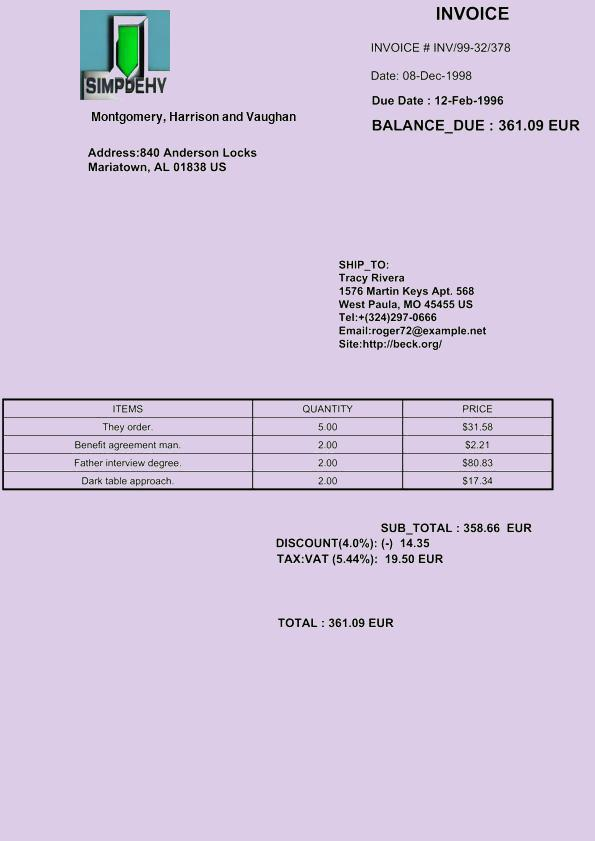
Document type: Invoice